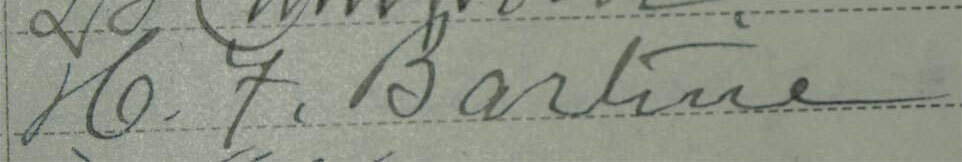
Signature of: horace f bartine